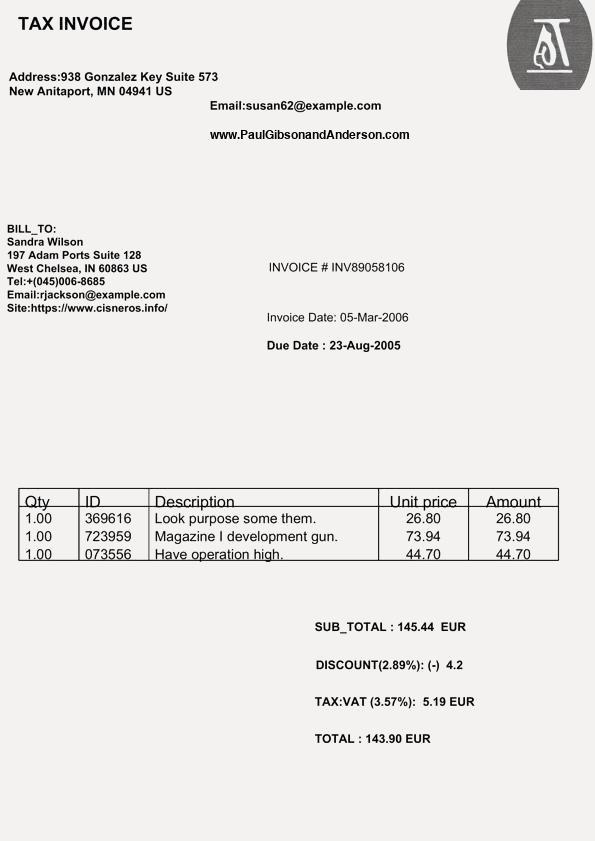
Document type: Invoice